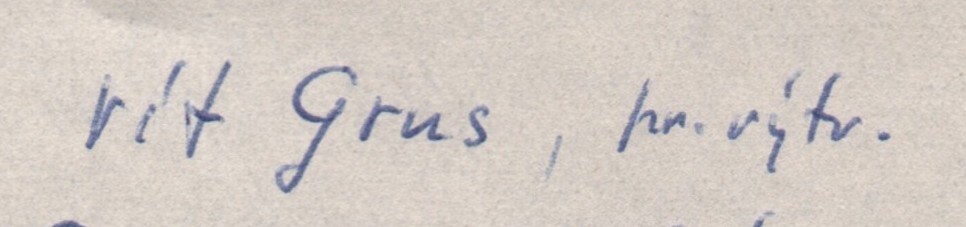
Signature of: vít grus